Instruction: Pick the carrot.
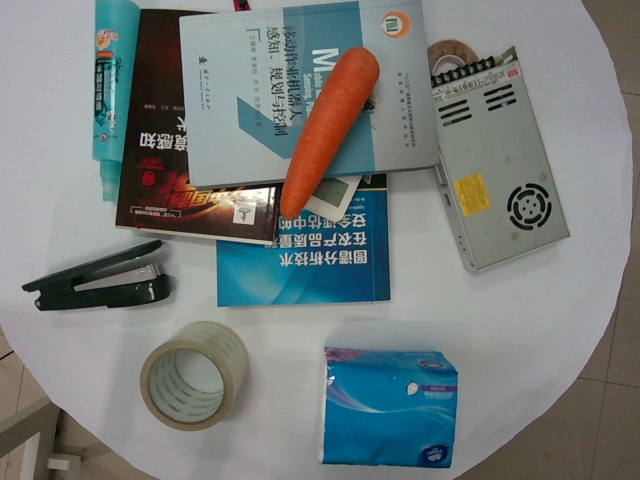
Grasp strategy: vertical